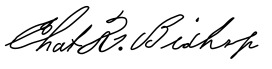
Signature of: charles reed bishop